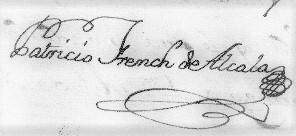
Signature of: patricio french